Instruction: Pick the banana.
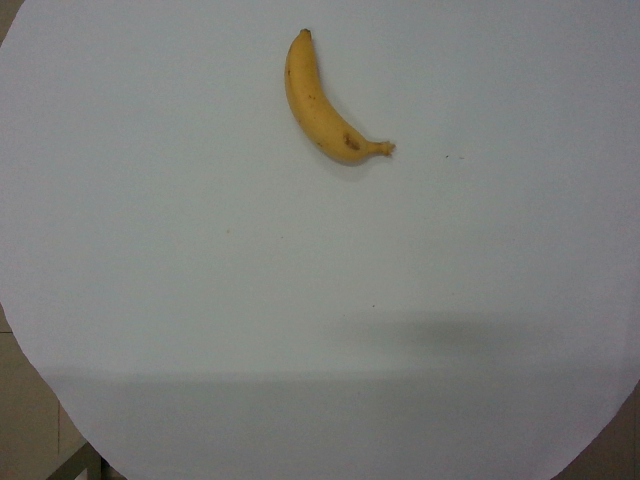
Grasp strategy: vertical